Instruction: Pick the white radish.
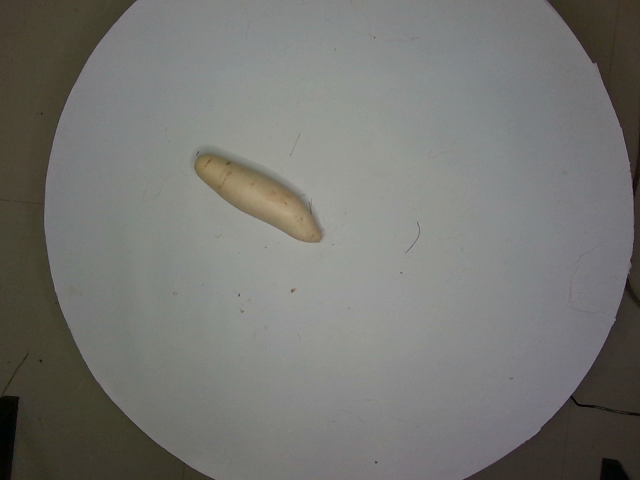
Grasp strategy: vertical